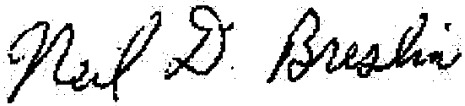
Signature of: neil breslin